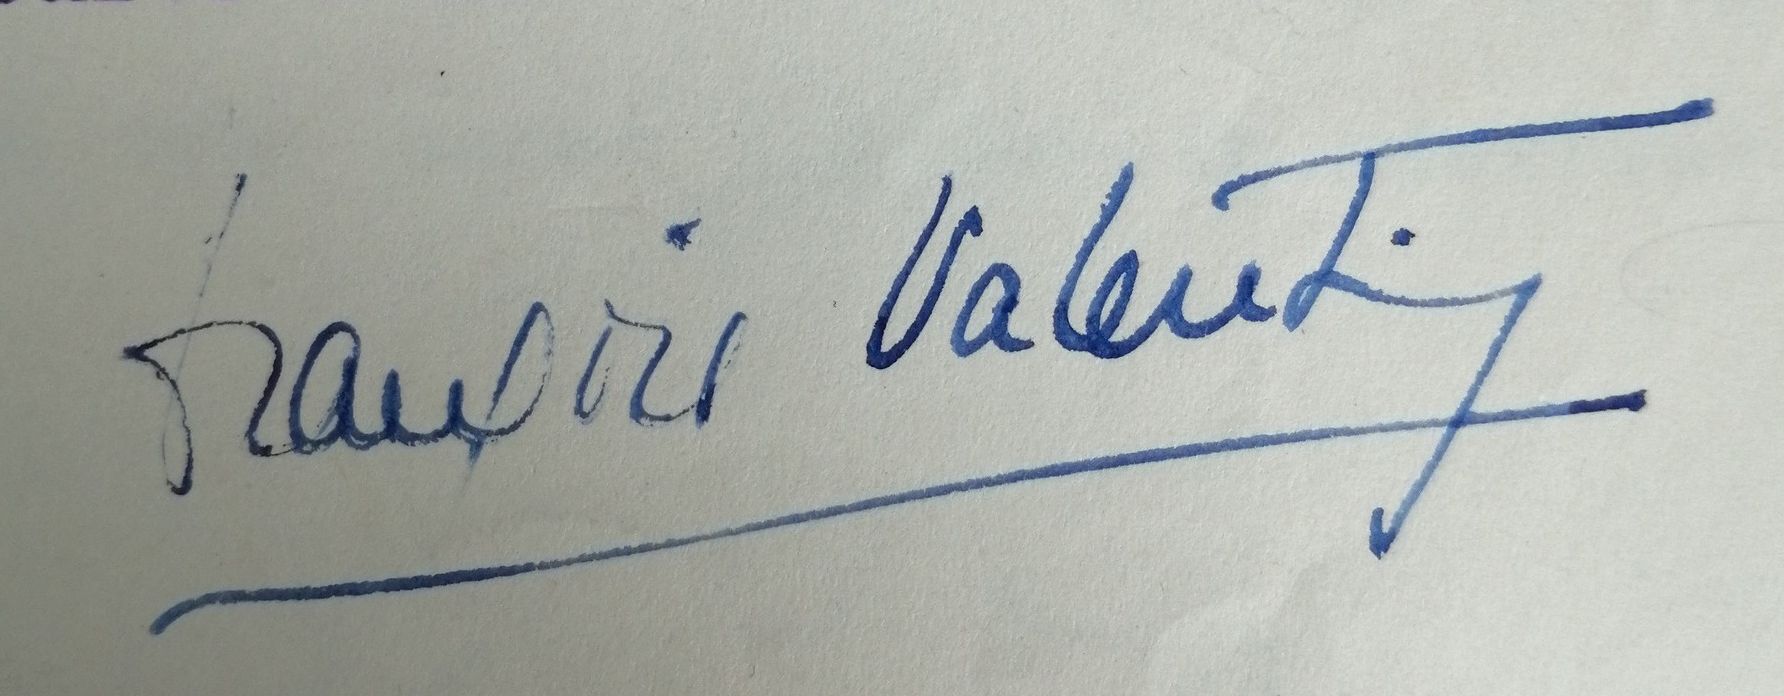
Signature of: françois valentin